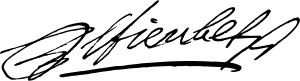
Signature of: gaspard de fieubet